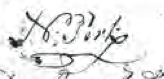
Signature of: nicolaas perk